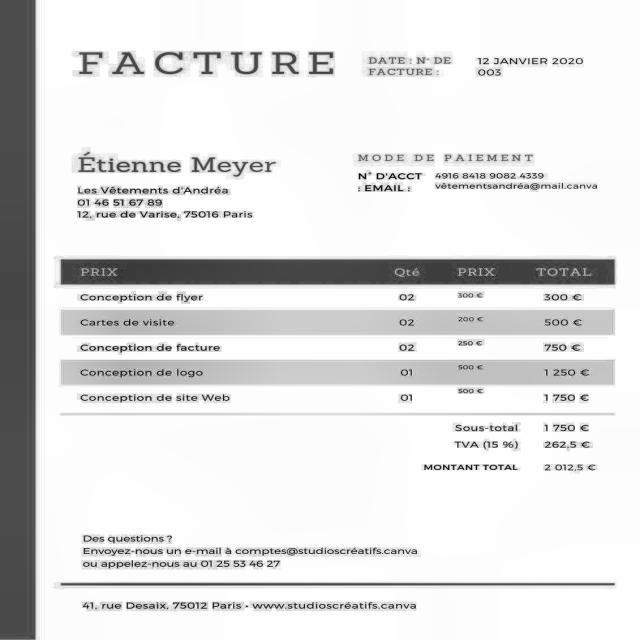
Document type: Invoice